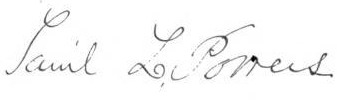
Signature of: samuel l powers